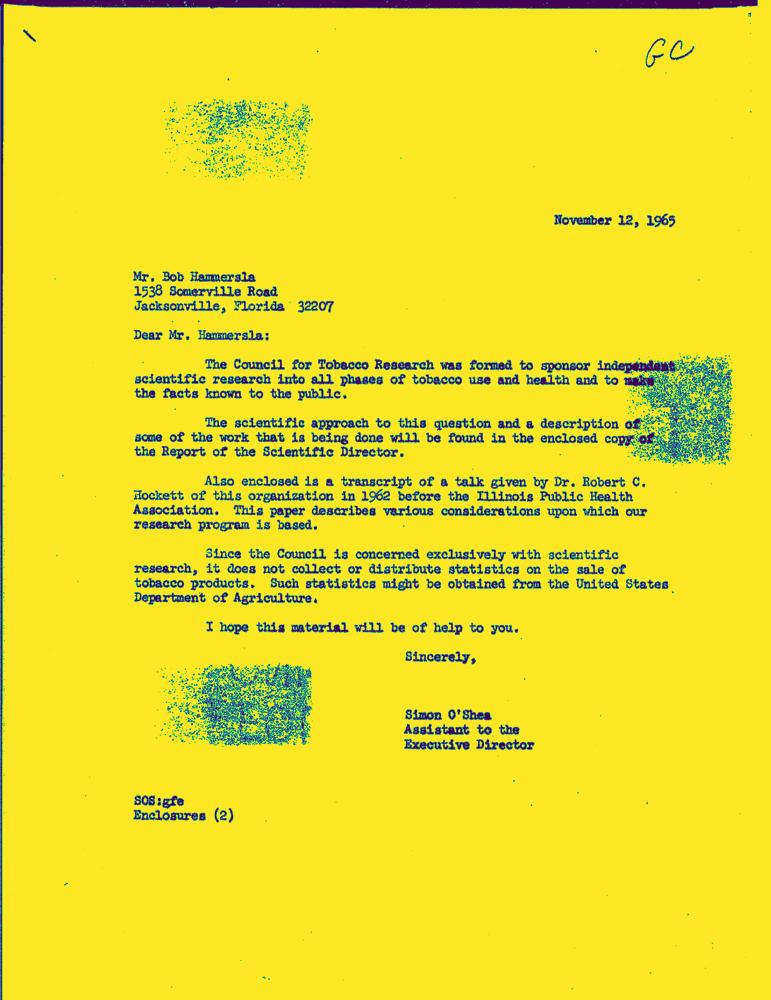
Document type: Letter-Doc